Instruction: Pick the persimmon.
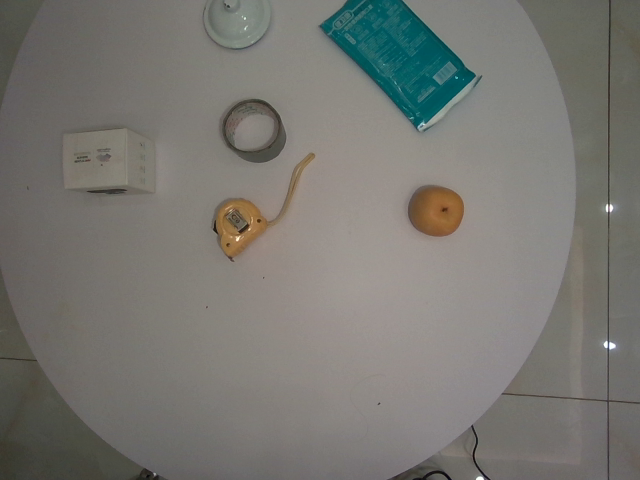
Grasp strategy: vertical